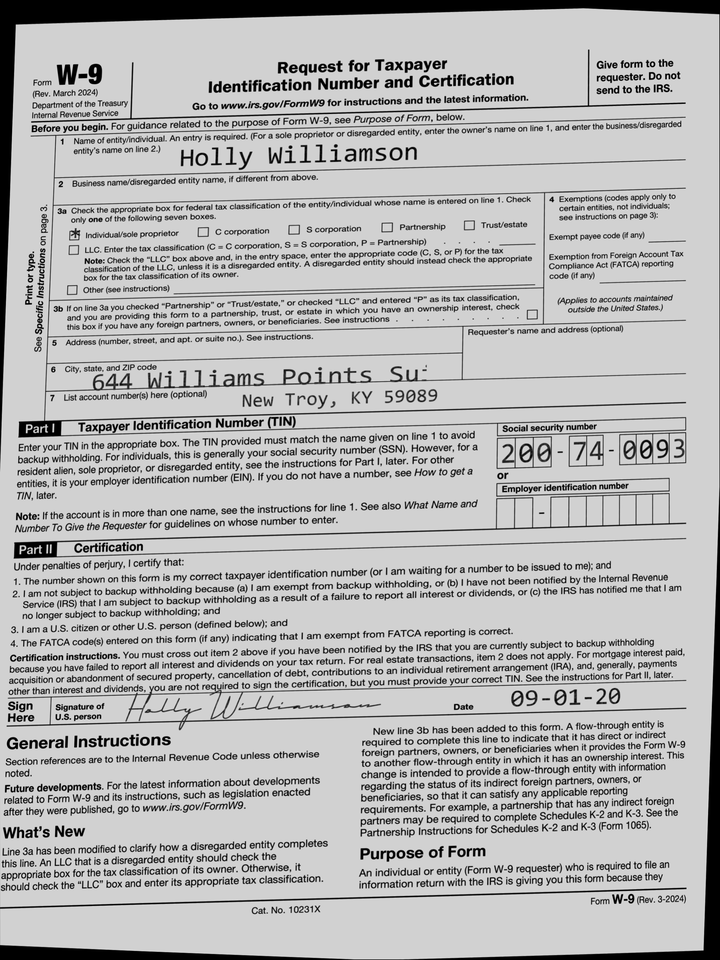
adr1: 644 Williams Points Suite 983
adr2: New Troy, KY 59089
cbx: yes
ssn: 200740093
enm: Holly Williamson
sdt: 09-01-20